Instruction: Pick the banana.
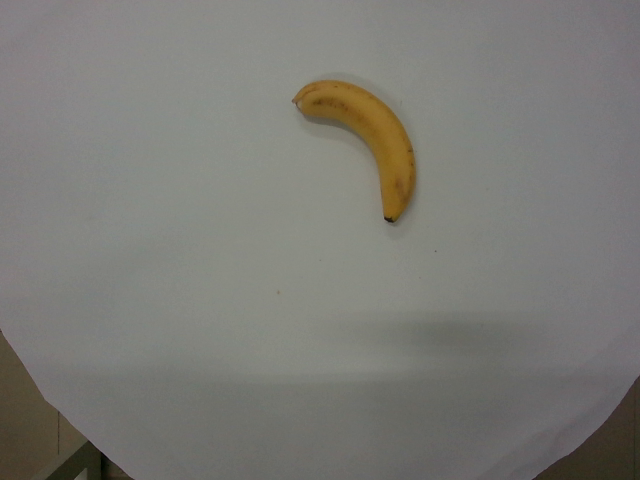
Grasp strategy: vertical